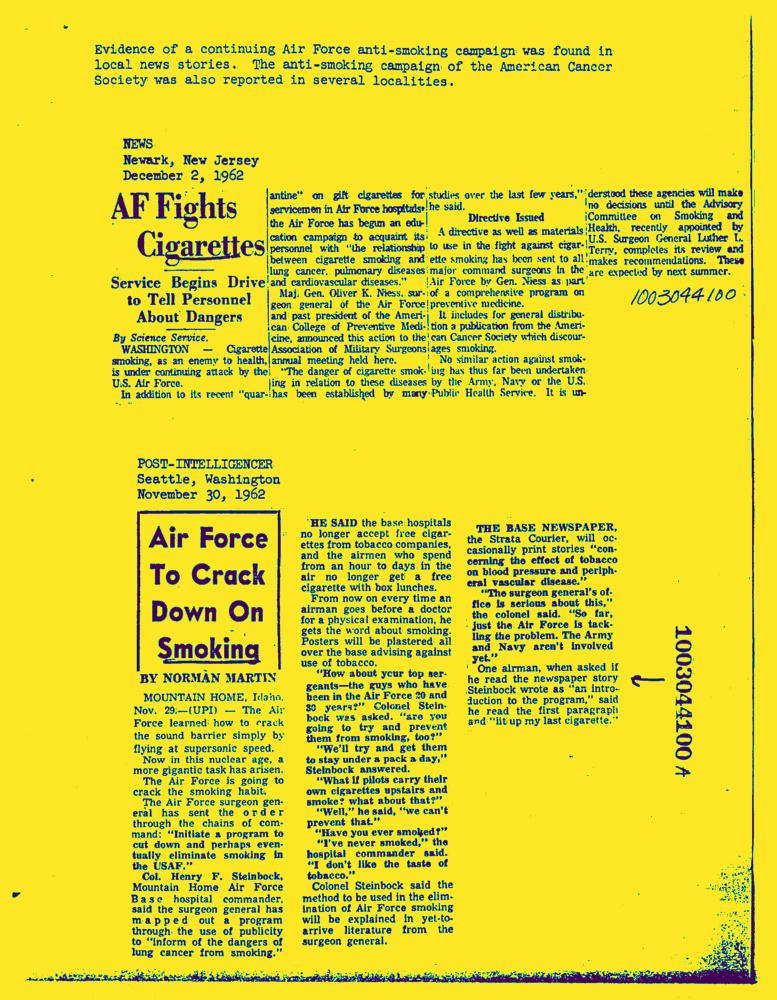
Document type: News-Article